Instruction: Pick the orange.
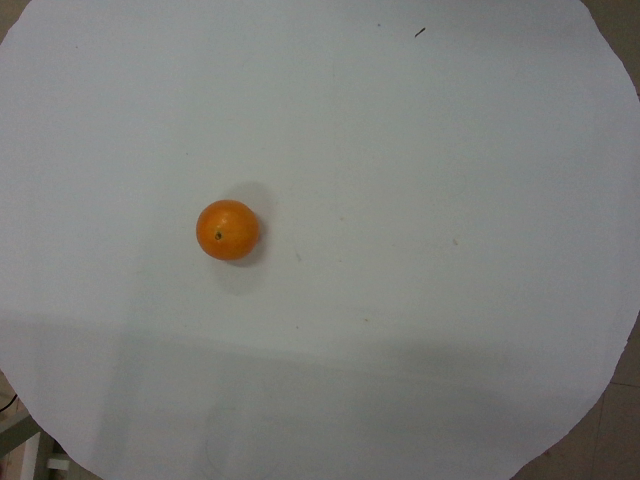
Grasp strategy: vertical